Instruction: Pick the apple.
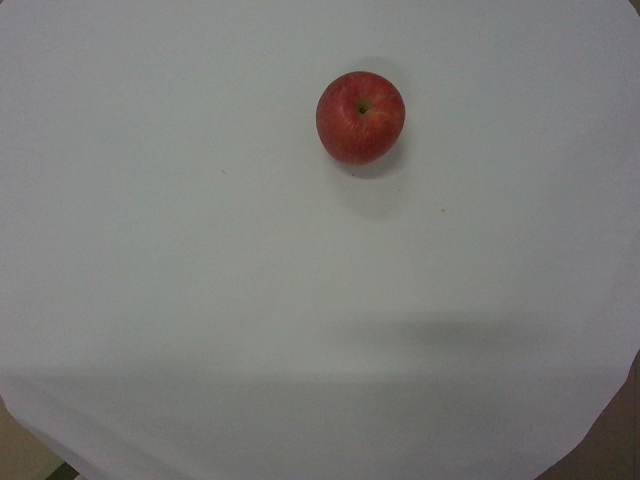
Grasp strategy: vertical